Question: Describe the condition in detail:
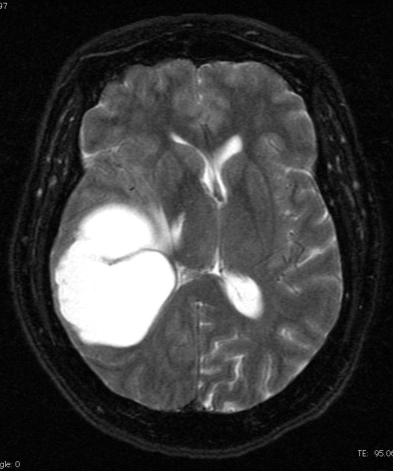
Answer: The disease is discussed as: Breast cancer remains the leading cause of death in women in the 40-44 age group. Breast metastases to bone are generally blastic, but can be lytic or mixed lytic/blastic. Patients with skeletal mets most commonly present with bone pain (70%), followed by the vague constellation of symptoms due to hypercalcemia (fatigue, depression, confusion, anorexia, nausea, constipation, renal tubule defects, polyuria, or short QT interval). Breast cancer is the second-most common neoplasm to cause release of PTHrp (following non-small cell lung cancer); hence, breast metastases do not uncommonly cause hypercalcemia, and usually NOT from local osteolysis. Of patients with metastatic disease to the skeleton and hypercalcemia, 80% of the cases of hypercalcemia are due to PTHrP but only 20% due to local osteolysis.

If a patient with skeletal metastases presents with acute neurologic impairment, a vertebral body lesion compressing the spinal cord may be found - 'spinal syndrome'; this is an indication for IMMEDIATE local irradiation (even in the middle of the night) and massive intravenous steroid therapy.

Note that 30-50% of bone has to be removed by a lytic lesion prior to becoming a conspicuous lucency on plain films!!!